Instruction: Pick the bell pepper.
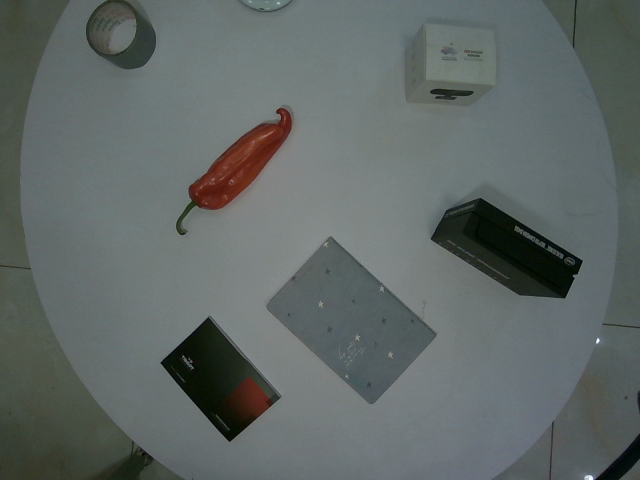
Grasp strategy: vertical